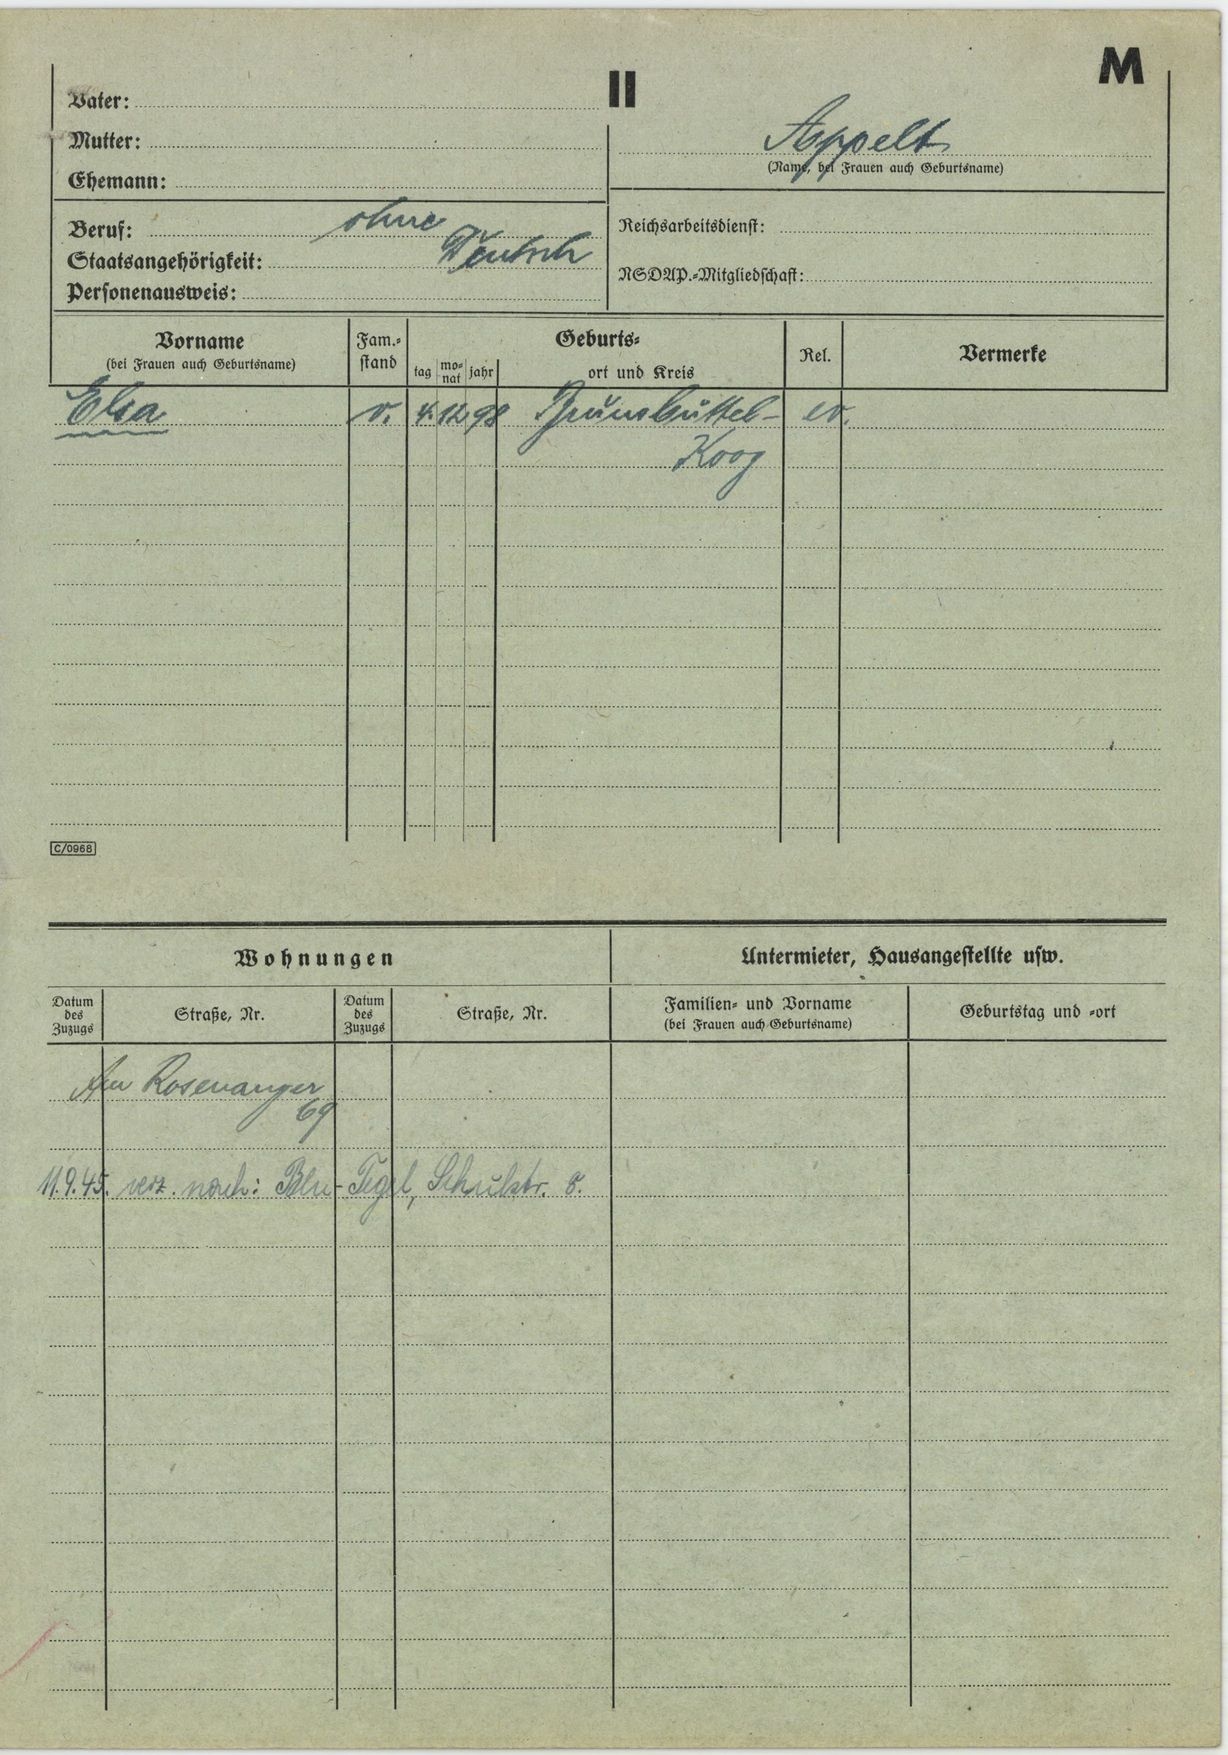
Appelt